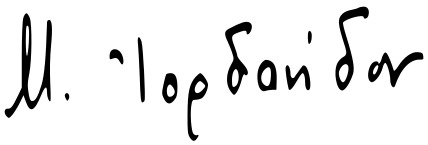
Signature of: maria yordanidu